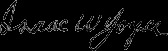
Signature of: isaac wilson joyce